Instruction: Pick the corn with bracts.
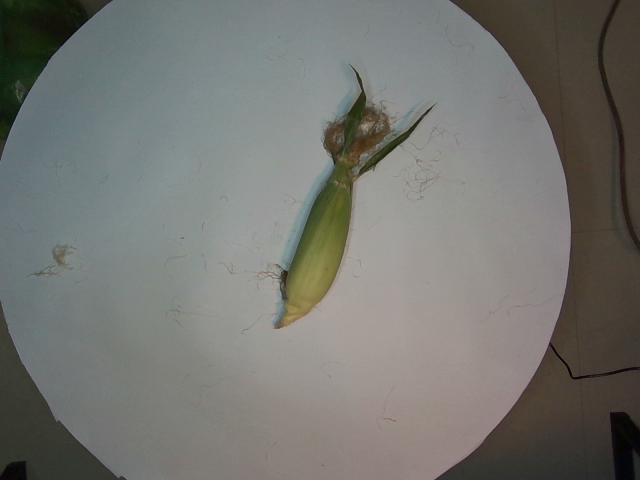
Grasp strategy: vertical